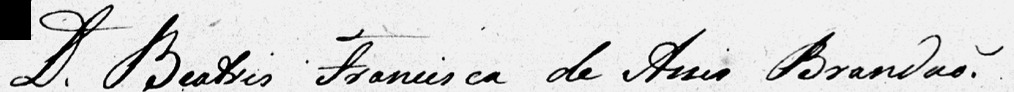
Signature of: beatriz francisca de assis brandão